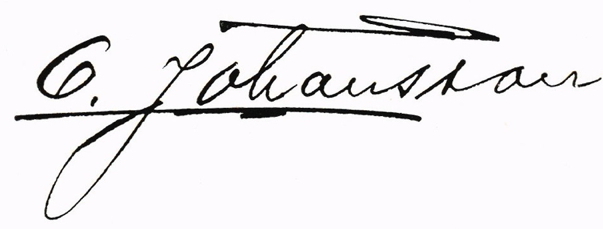
Signature of: olof johansson i edsbyn